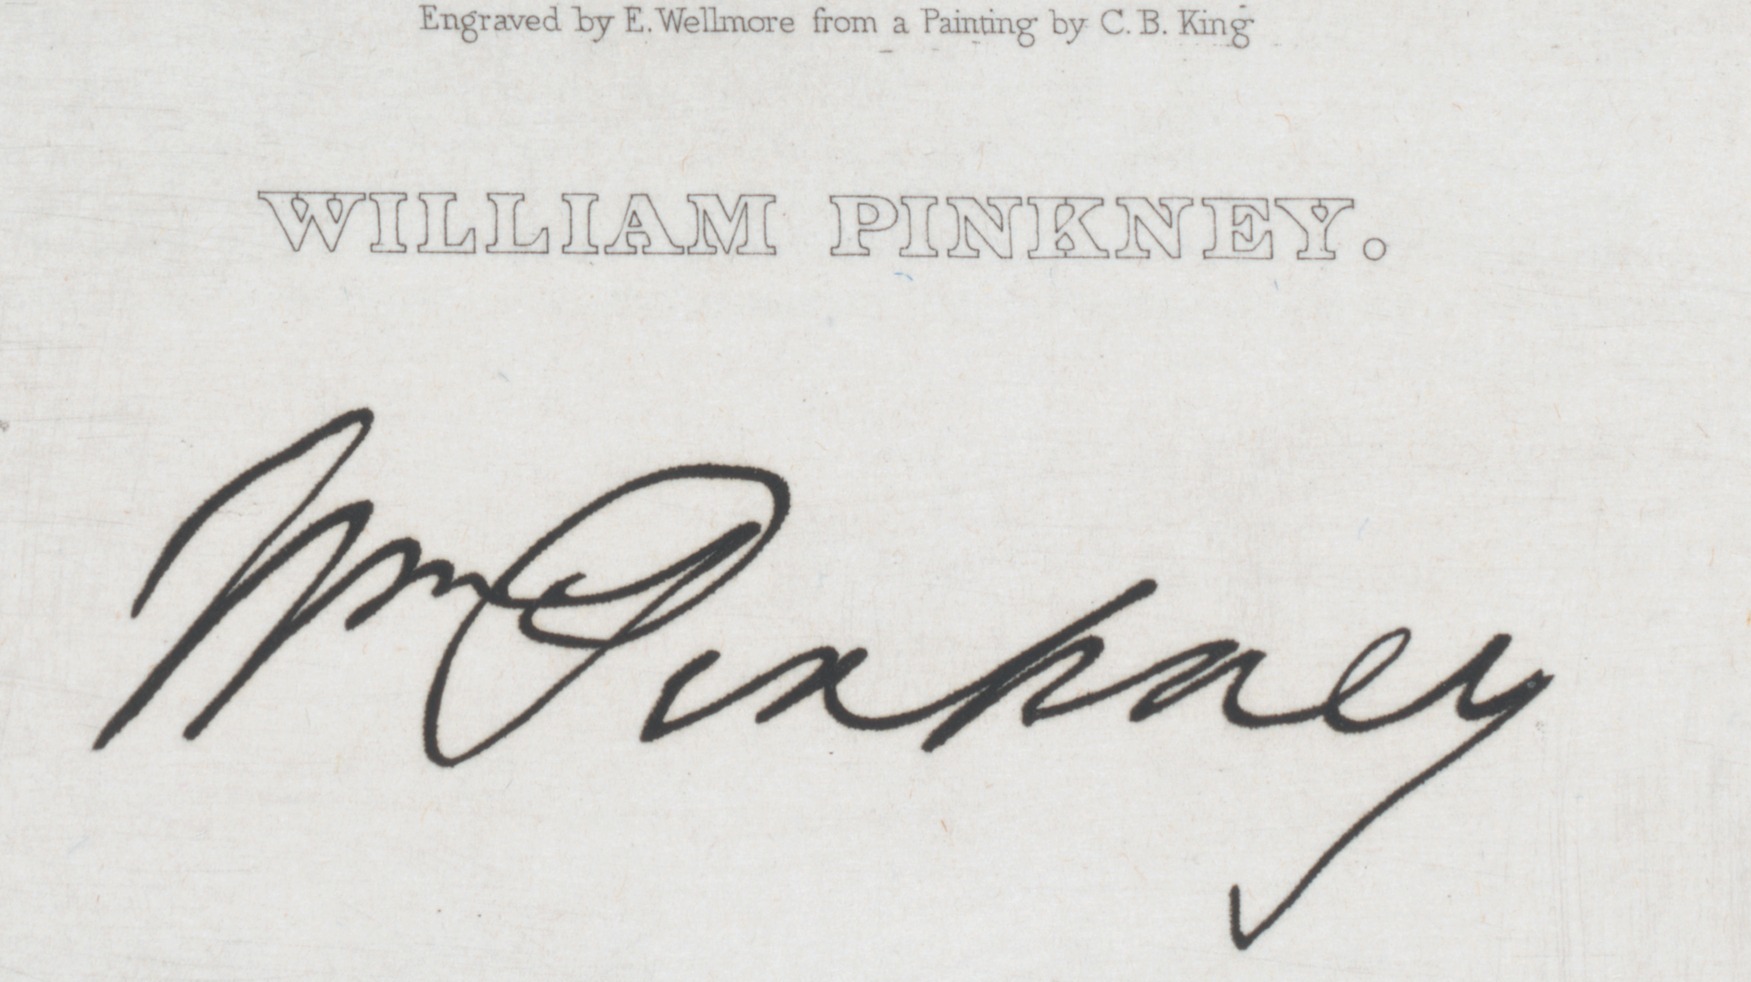
Signature of: william pinkney